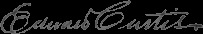
Signature of: edward curtis